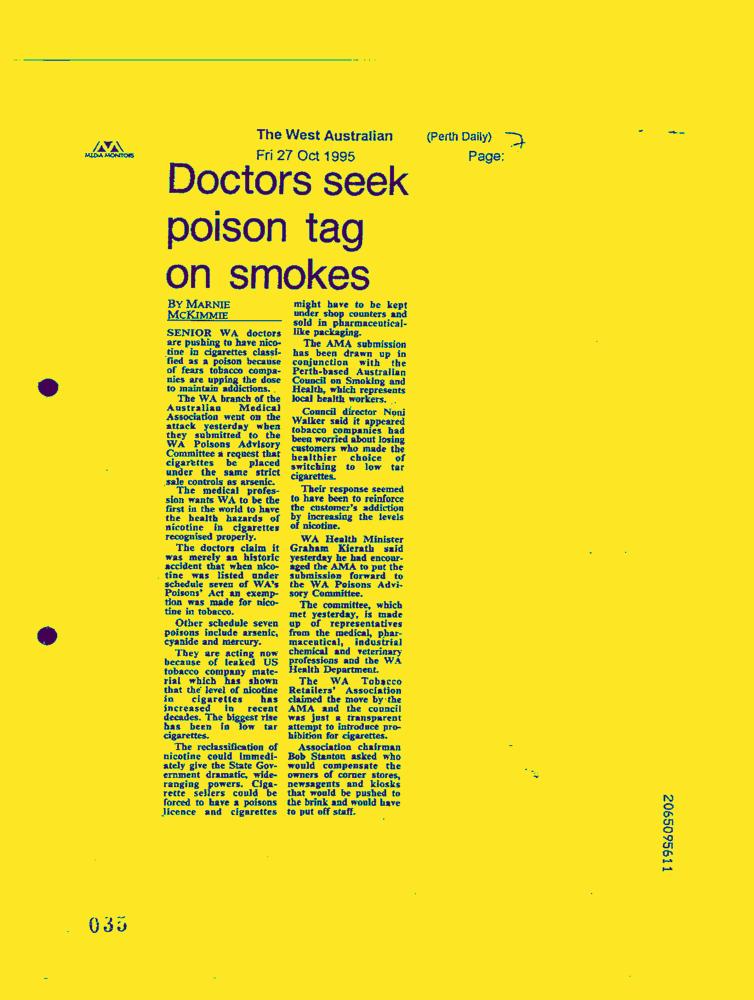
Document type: News-Article